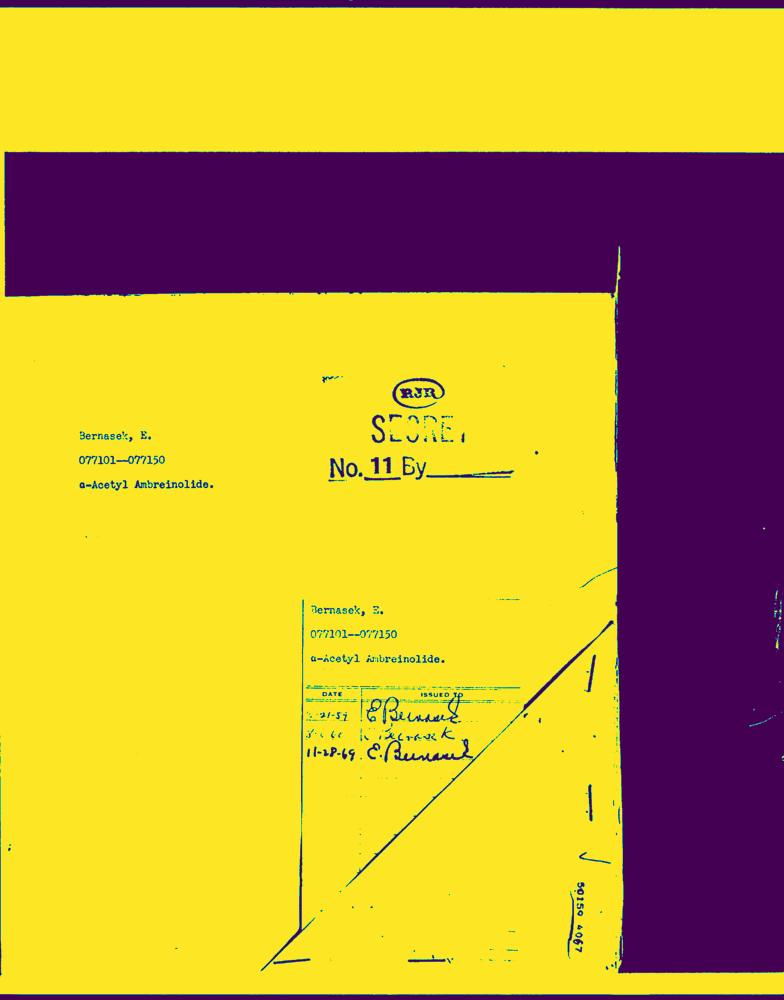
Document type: Hand-Written